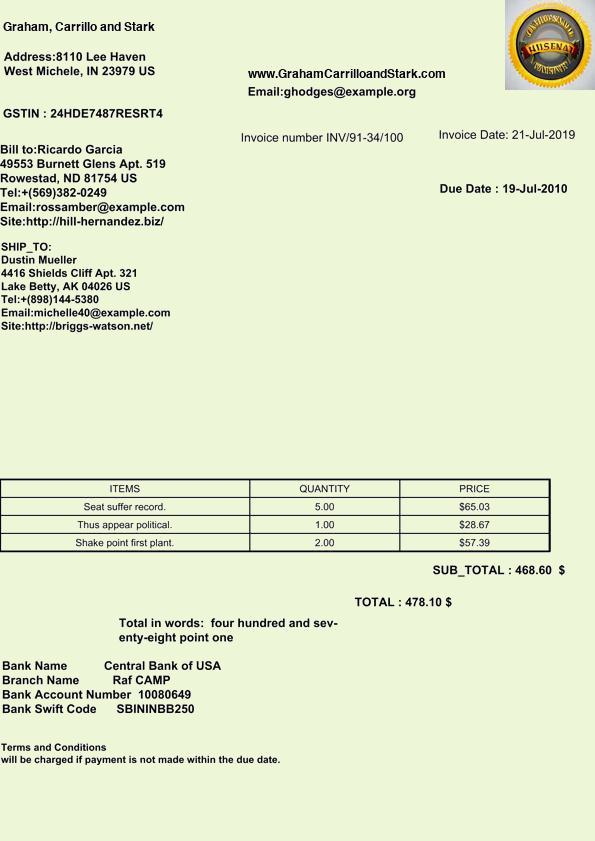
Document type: Invoice